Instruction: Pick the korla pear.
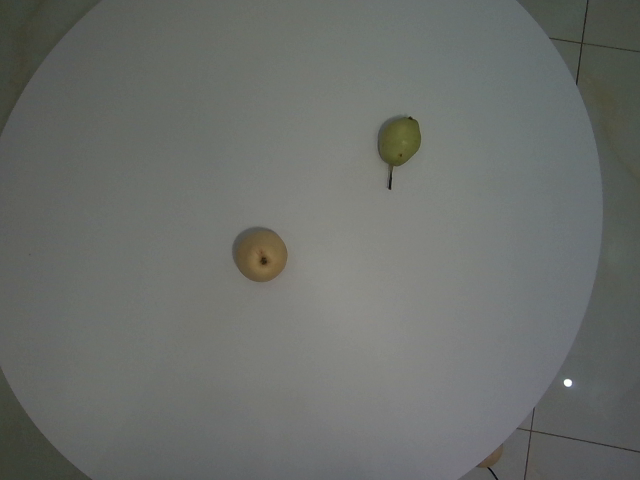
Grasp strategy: vertical